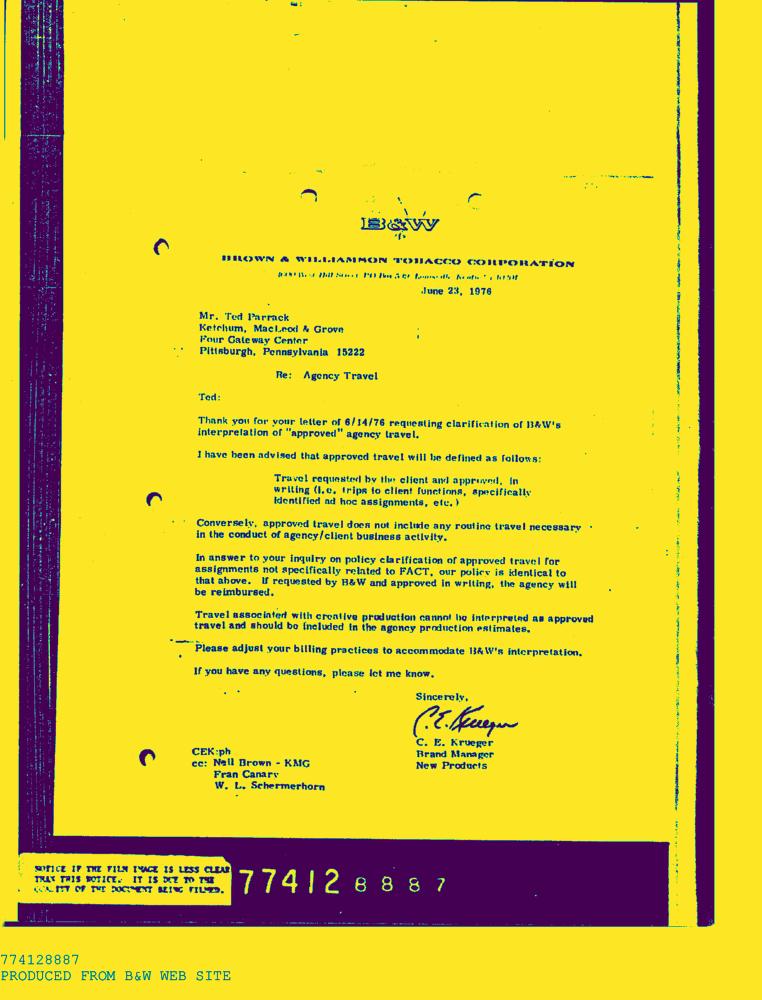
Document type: Letter-Doc